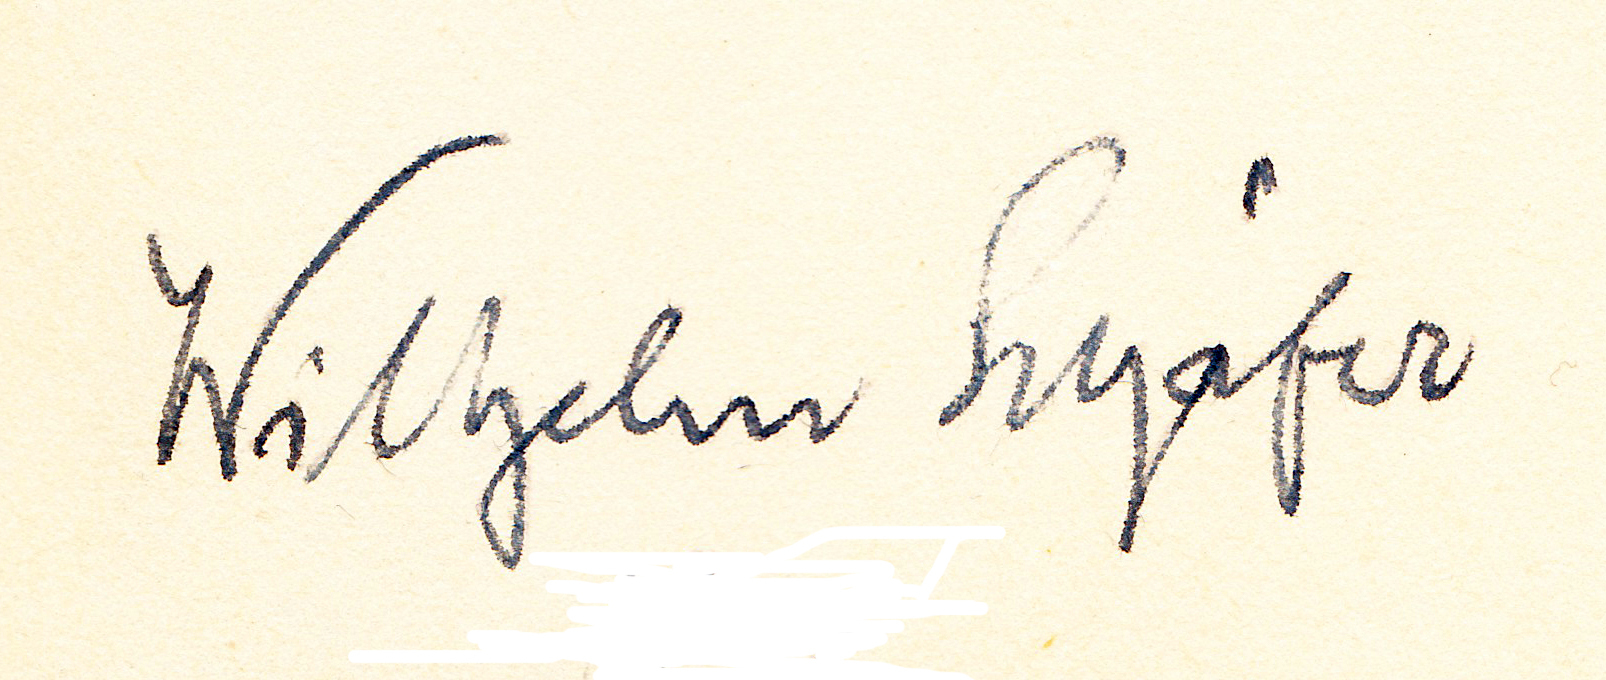
Signature of: wilhelm schäfer